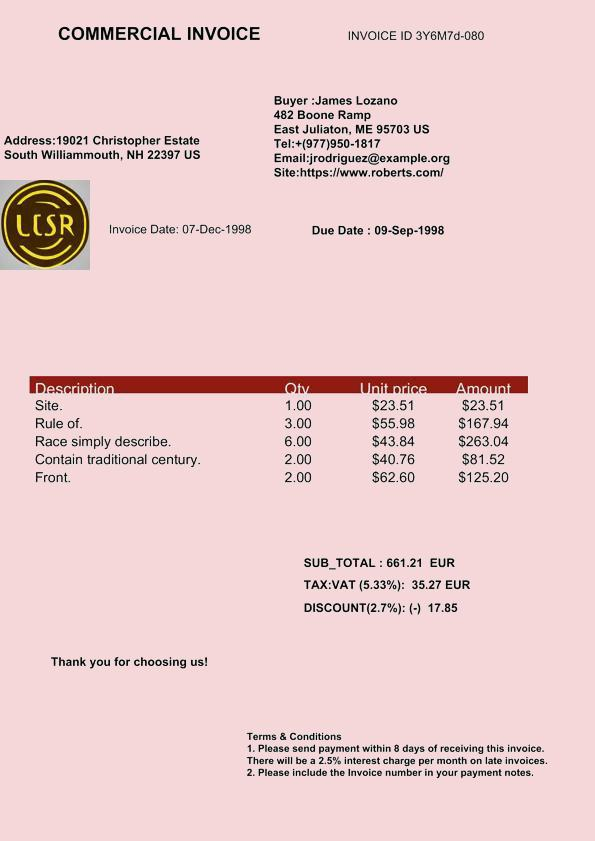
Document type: Invoice